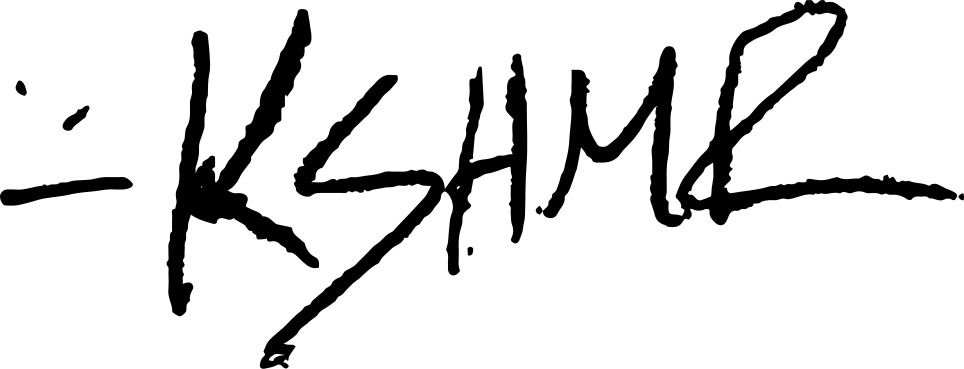
Signature of: kshmr